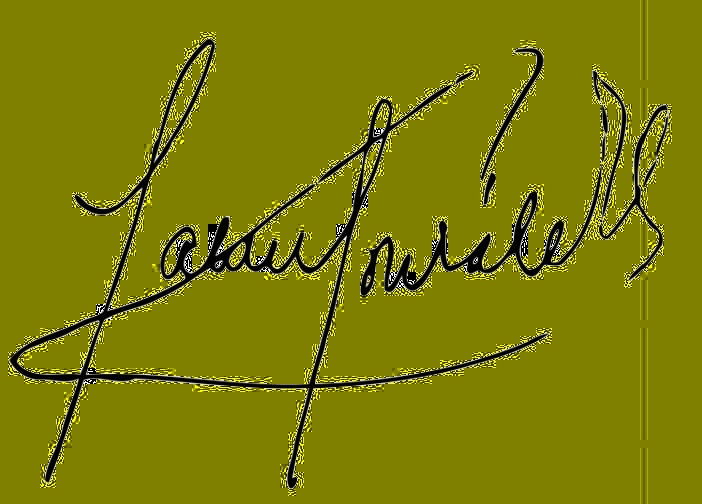
Signature of: gabriel gonzáles videla